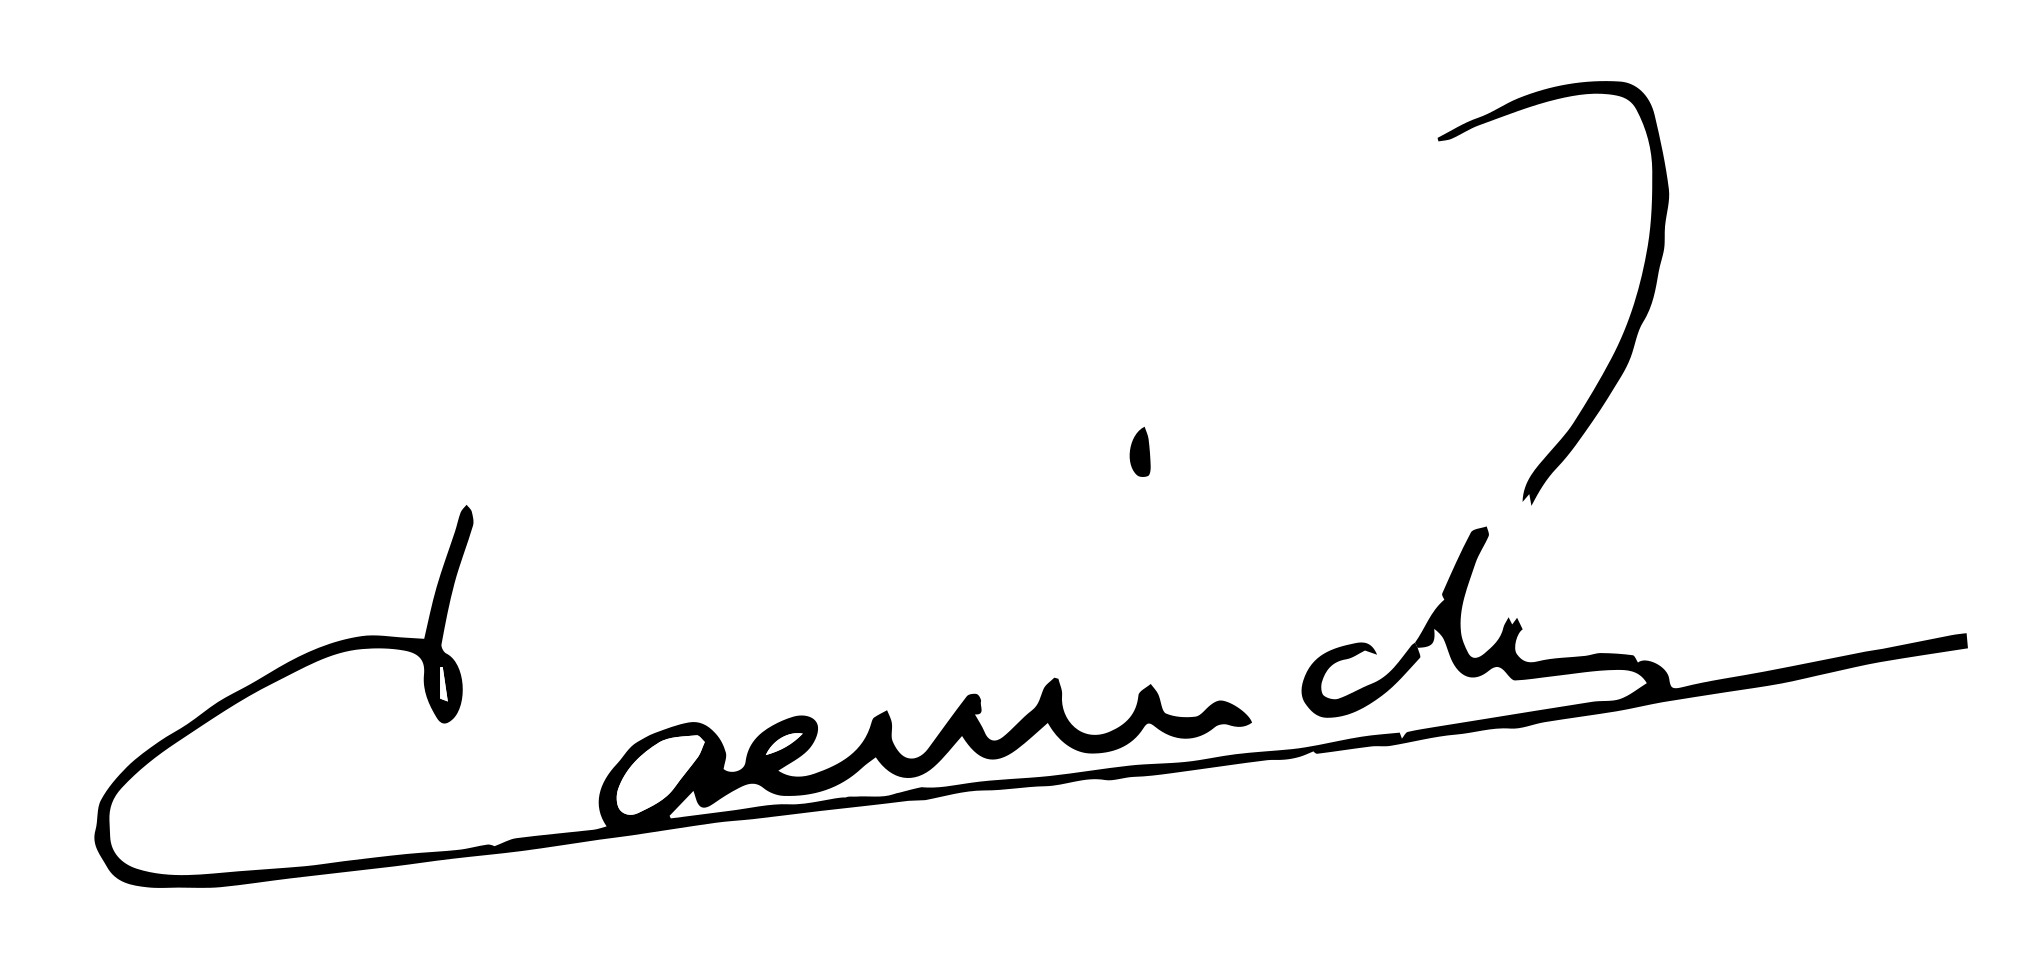
Signature of: didier daeninckx